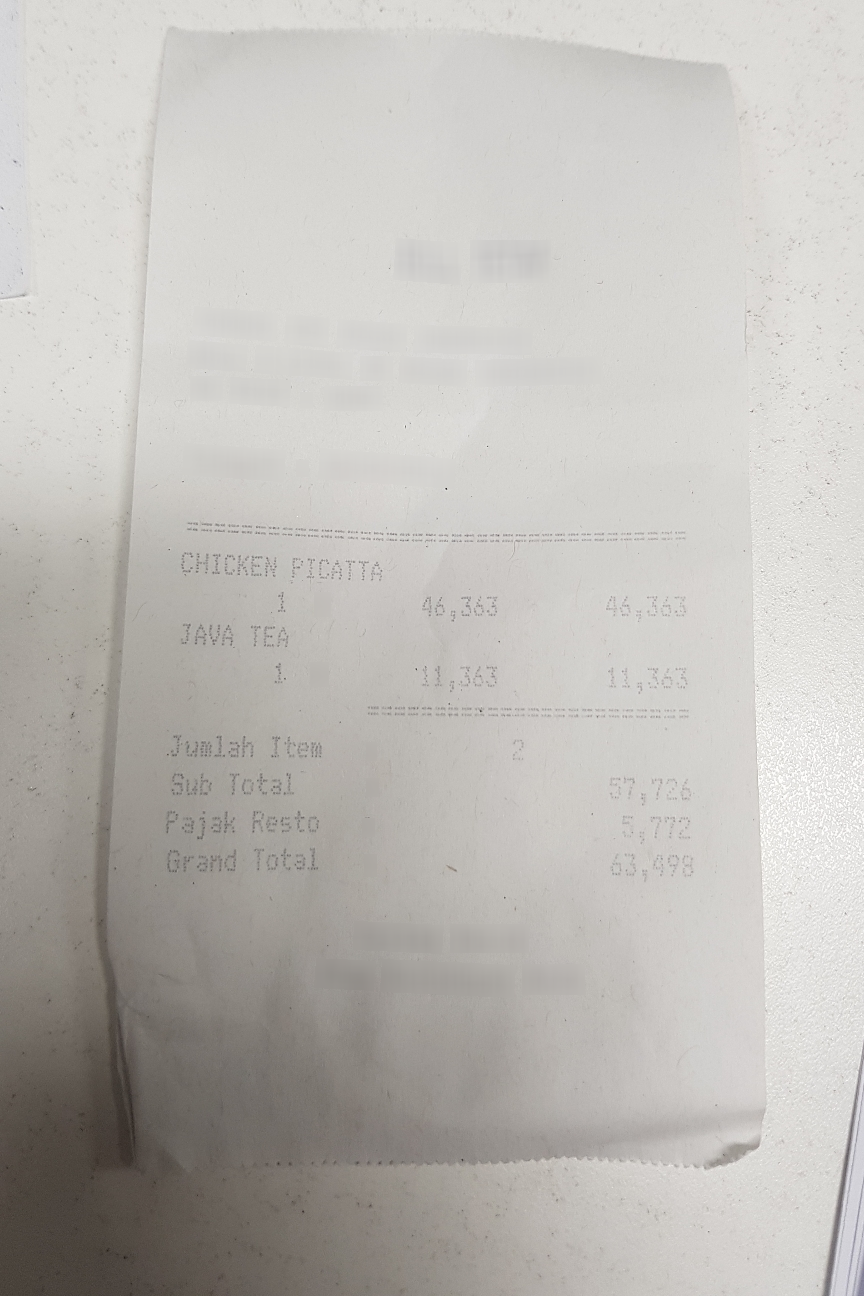
Number of items: 2
Subtotal: 57,726
Tax: 5,772
Total: 63,498
OCR text regions:
text: CHICKEN
text: PICATTA
text: 1
text: 46,363
text: 46,363
text: JAVA
text: TEA
text: 1
text: 11,363
text: 11,363
text: Sub
text: Total
text: 57,726
text: Pajak
text: Resto
text: 5,772
text: Grand
text: Total
text: 63,498
text: Jumlah
text: Item
text: 2